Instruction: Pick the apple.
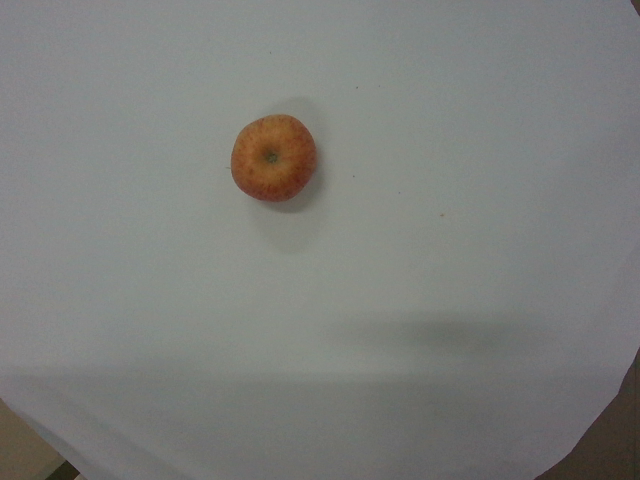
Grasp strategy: vertical